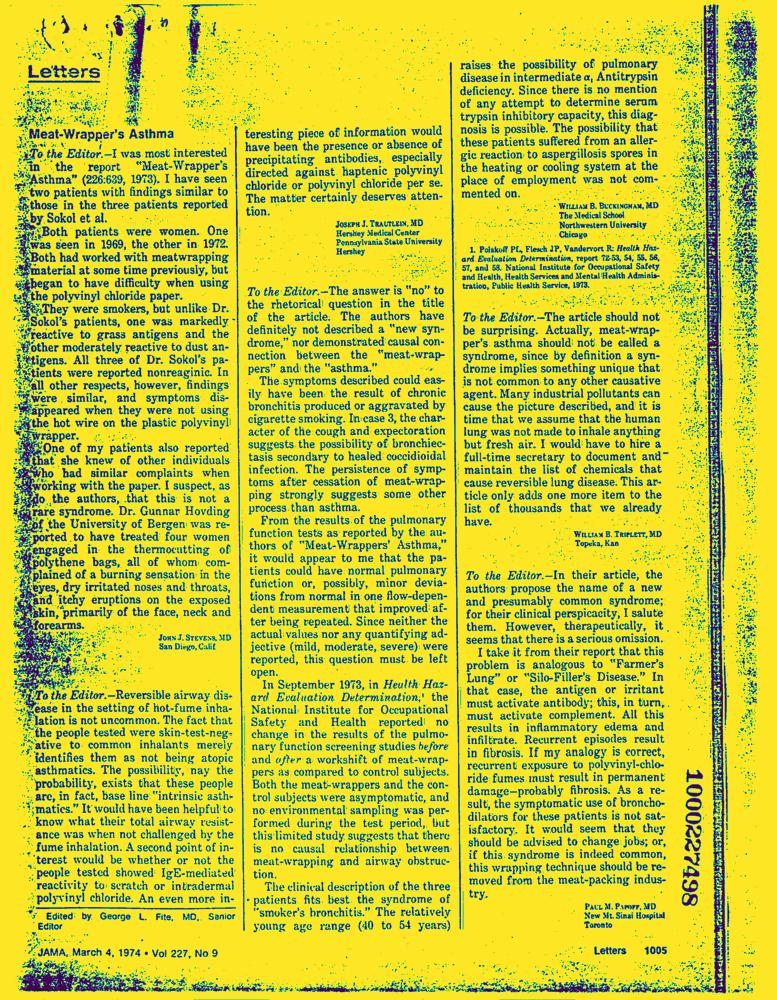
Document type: News-Article